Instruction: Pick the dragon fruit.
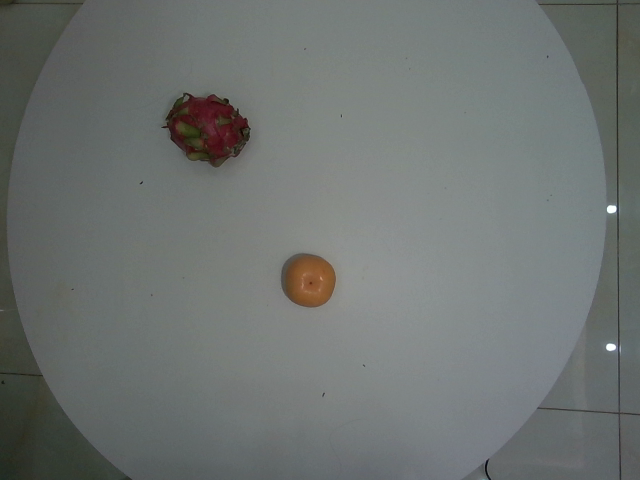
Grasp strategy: vertical